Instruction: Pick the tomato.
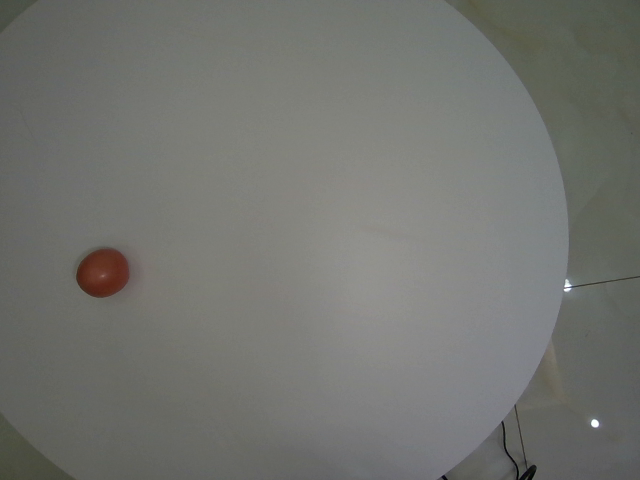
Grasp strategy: vertical